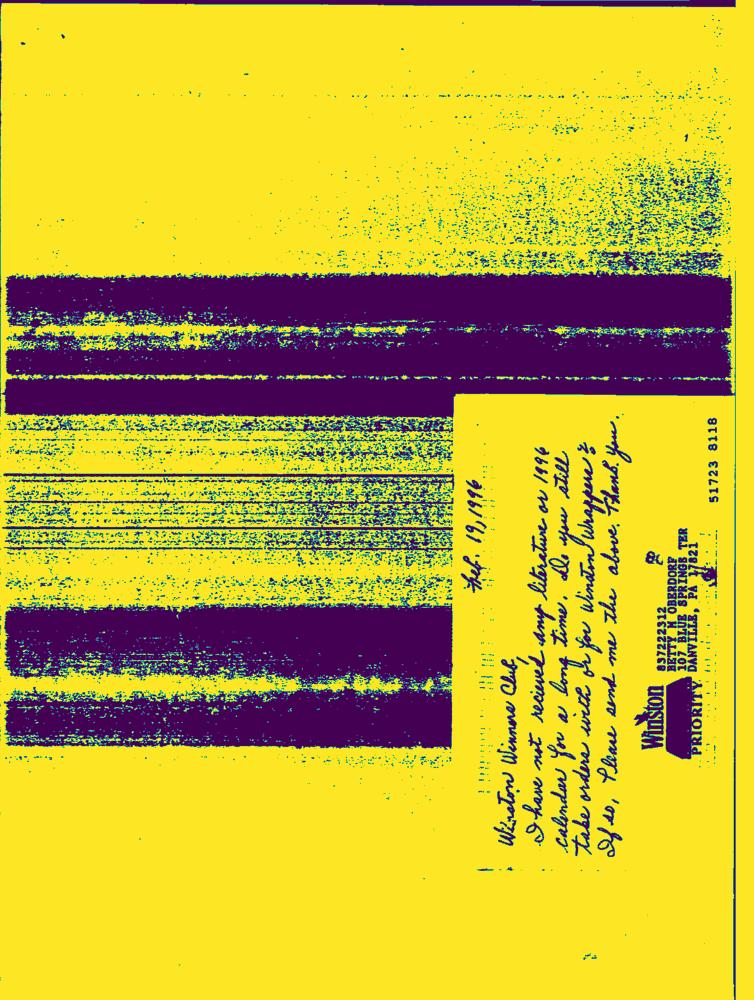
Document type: Hand-Written